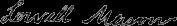
Signature of: lowell mason